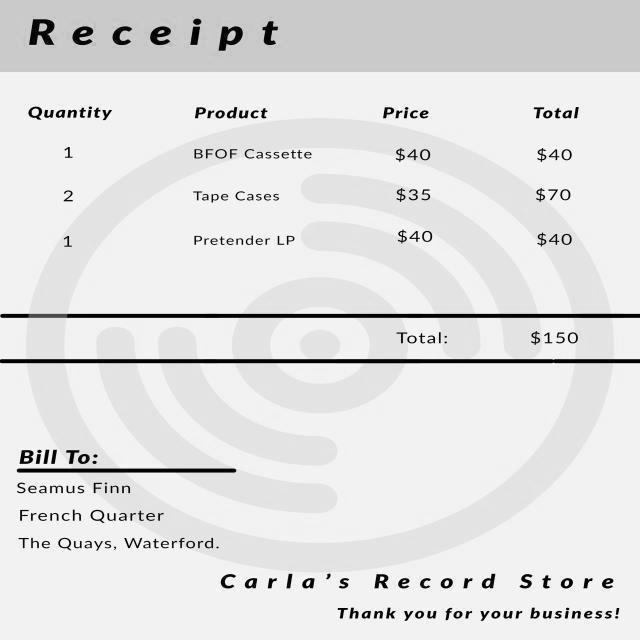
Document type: Invoice